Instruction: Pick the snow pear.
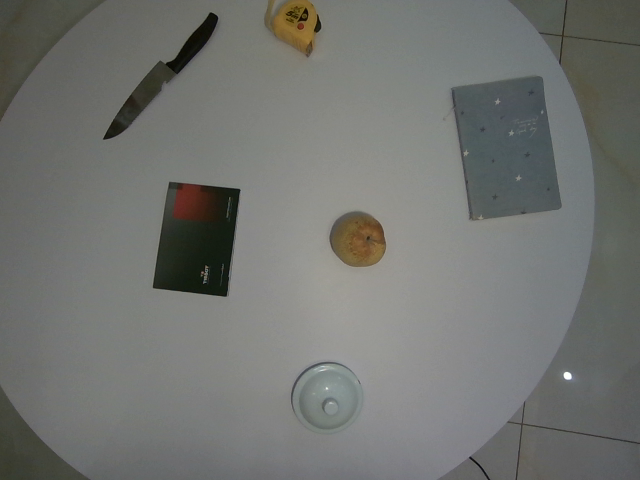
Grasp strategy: vertical